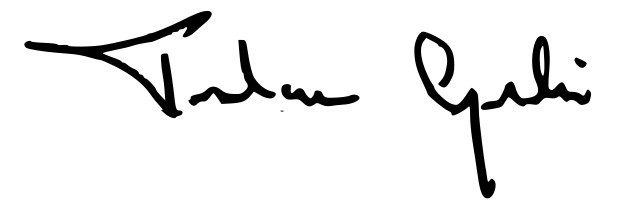
Signature of: tadeusz cymański